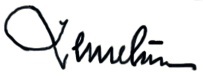
Signature of: joachim lemelsen